Patient: Male, age 71
A 71-year-old man with a history of chronic obstructive pulmonary disease (COPD), pulmonary hypertension, and TB status posttreatment in 1985, presented for evaluation of chronic, progressive dyspnea. The patient had previously been seen at our institution for dyspnea and had been diagnosed with and treated for numerous COPD exacerbations. He had been treated with bronchodilators, corticosteroids, and occasional antibiotics without improvement. He had no history of tobacco use, significant alcohol consumption, or any illicit drug use.
On examination, the patient was in no significant distress and was able to speak in full sentences. His vital signs were normal except for a respiratory rate of 20 breaths/min and oxygen saturation of 90% on room air at rest. Cardiovascular examination was notable for jugular venous distension to the angle of the mandible. A parasternal heave, an accentuated P2, and an S3 were appreciated. Lung auscultation was notable for decreased breath sounds. The remainder of the examination was unremarkable.
Transthoracic echocardiography revealed right ventricular dilatation with flattening of the interventricular septum and an estimated pulmonary artery systolic pressure of 85 mmHg. Pulmonary function testing (PFT) demonstrated severe obstructive ventilatory defect with diffusion impairment.
Chest radiograph demonstrated bilateral perihilar soft tissue densities with right apical scarring, pleural thickening and volume loss [Figure 1]. Contrast-enhanced chest CT revealed ill-defined, infiltrative bilateral hilar soft tissue densities with calcifications, enlargement of the main and right pulmonary artery, and irregular narrowing of the right mainstem and upper lobe bronchi [Figure 2]. Positron emission tomography (PET) showed mild fluorodeoxyglucose uptake in the bilateral perihilar regions, right more prominent than left. Of note, the patient had undergone a non contrast-enhanced thoracic CT three years prior, which documented relative stability all the abnormal findings, including the bronchial narrowing and pulmonary artery dilation [Figure 3].
The patient had previously undergone a bronchoscopy with bronchoalveolar lavage, brushings, and biopsies which were negative for fungal organisms and acid-fast bacilli.
The patient's known history of TB and findings of old granulomatous disease on imaging along and with negative bronchoscopy results established fibrosing mediastinitis as the likely cause of his mediastinal infiltrates. Although the PET scan showed mild uptake in the perihilar regions consistent with an active inflammatory process, the stability noted on imaging over a prolonged course was reassuring that the mediastinal and hilar infiltrates did not represent malignancy. The patient had compression of his pulmonary artery due to fibrosing mediastinitis and findings of pulmonary hypertension on the examination and by echocardiography. He also had tracheobronchial narrowing as a result of this entity as seen on chest imaging which likely manifested as obstruction on spirometry. The patient's respiratory symptoms stabilized on supportive medications, and no further interventions were required.
Keywords: fibrosing mediastinitis, histoplasmosis, mediastinal fibrosis, sclerosing mediastinitis, tuberculosis
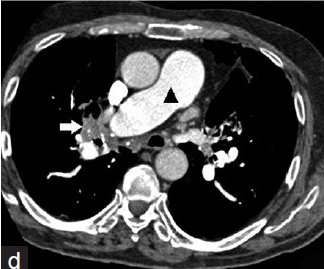
Image caption: A 71-year-old man with a history of chronic obstructive pulmonary disease, pulmonary hypertension, and prior pulmonary tuberculosis infection presenting with progressive dyspnea, diagnosed with tuberculosis-associated fibrosing mediastinitis. Noncontrast enhanced computed tomography chest, soft tissue window, from 3-years prior. (a-d) Demonstrating ill-defined, infiltrative bilateral hilar soft tissue densities with calcifications (white arrows); enlargement of the main and right pulmonary artery (black arrow heads); and irregular narrowing of the right mainstem and upper lobe bronchi (black arrow).